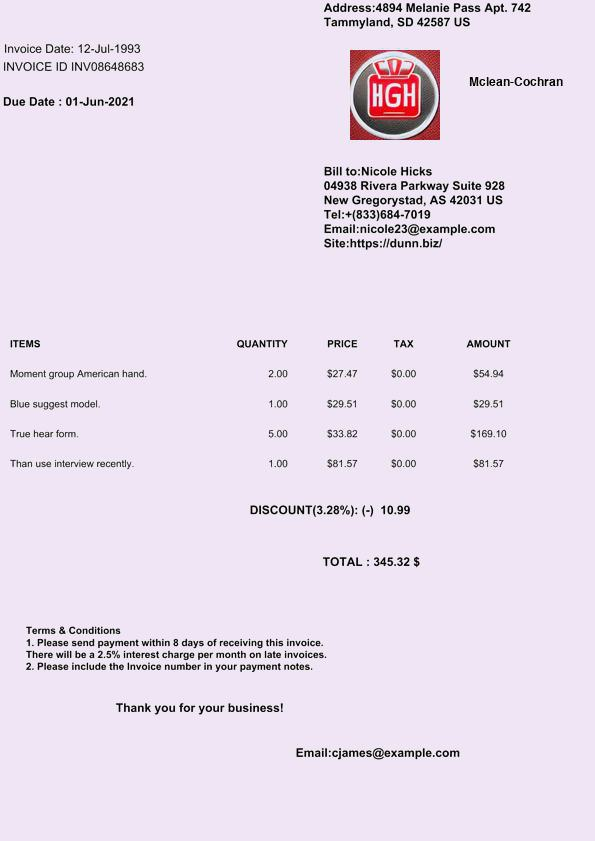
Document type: Invoice